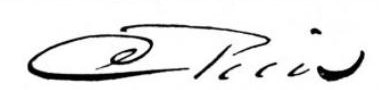
Signature of: caleb rice